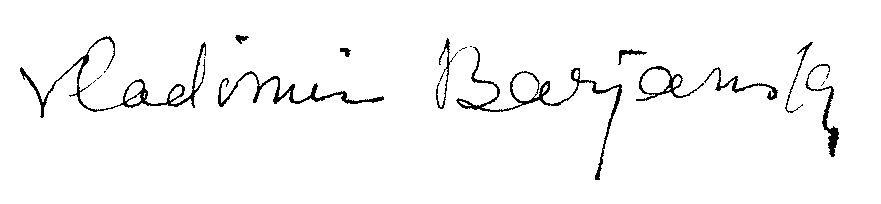
Signature of: vladimir barjansky